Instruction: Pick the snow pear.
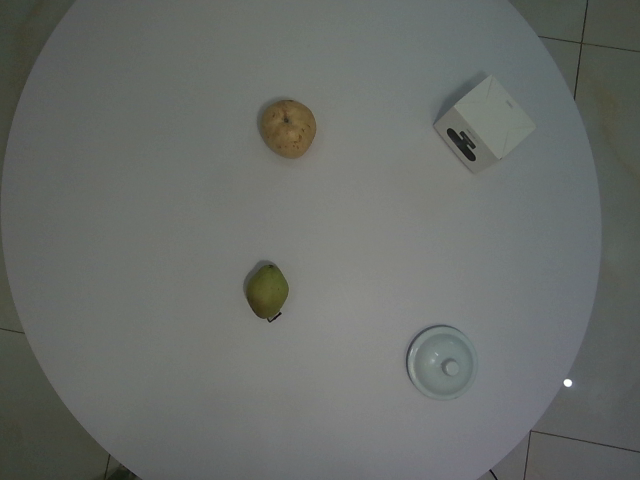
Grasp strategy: vertical